Question: What appears to be the issue?
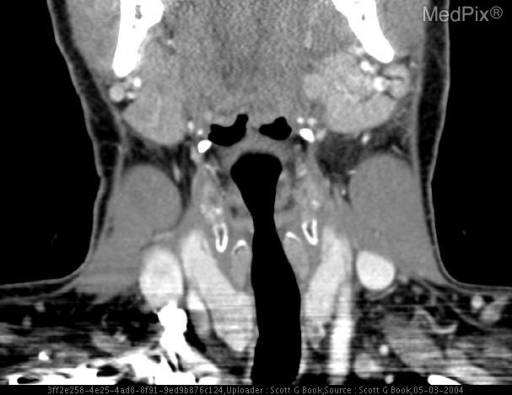
Answer: The findings suggest Enlargement and enhancement of left parotid, submandibular and sublingual glands with inflammatory stranding.  No stones or masses. Reactive cervical adenotpathy seen.. Enlarged enhancing submandibular gland with inflammatory stranding.. The patient might have a history of 30 year old male complains of neck soreness and dysphagia with fever..